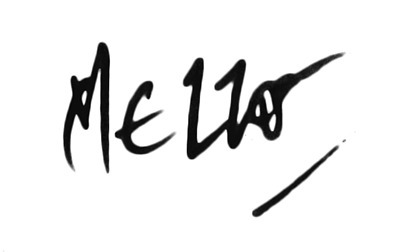
Signature of: mezzo